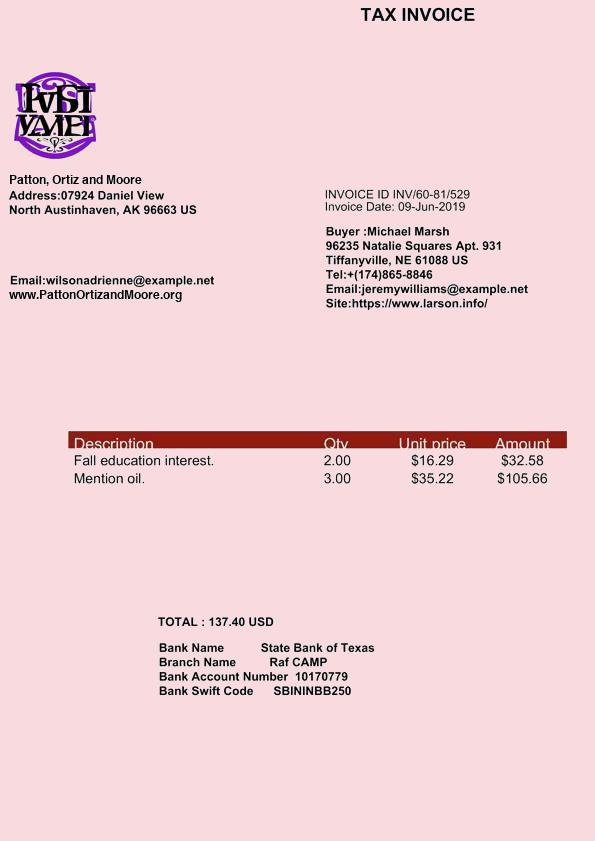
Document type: Invoice